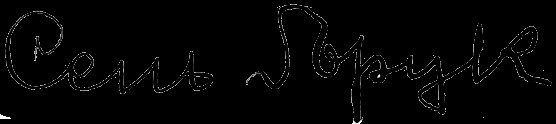
Signature of: semen goruk